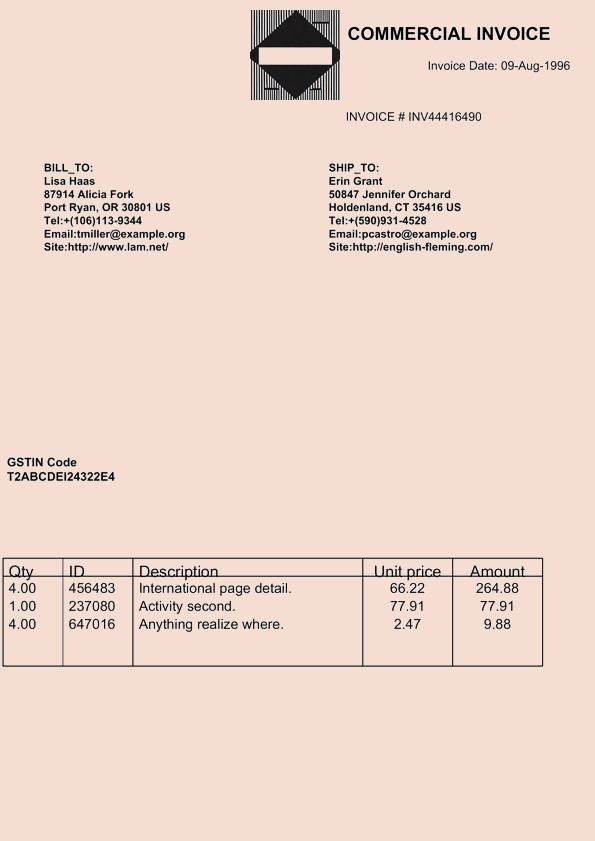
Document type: Invoice